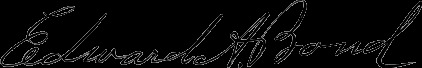
Signature of: edward a bond